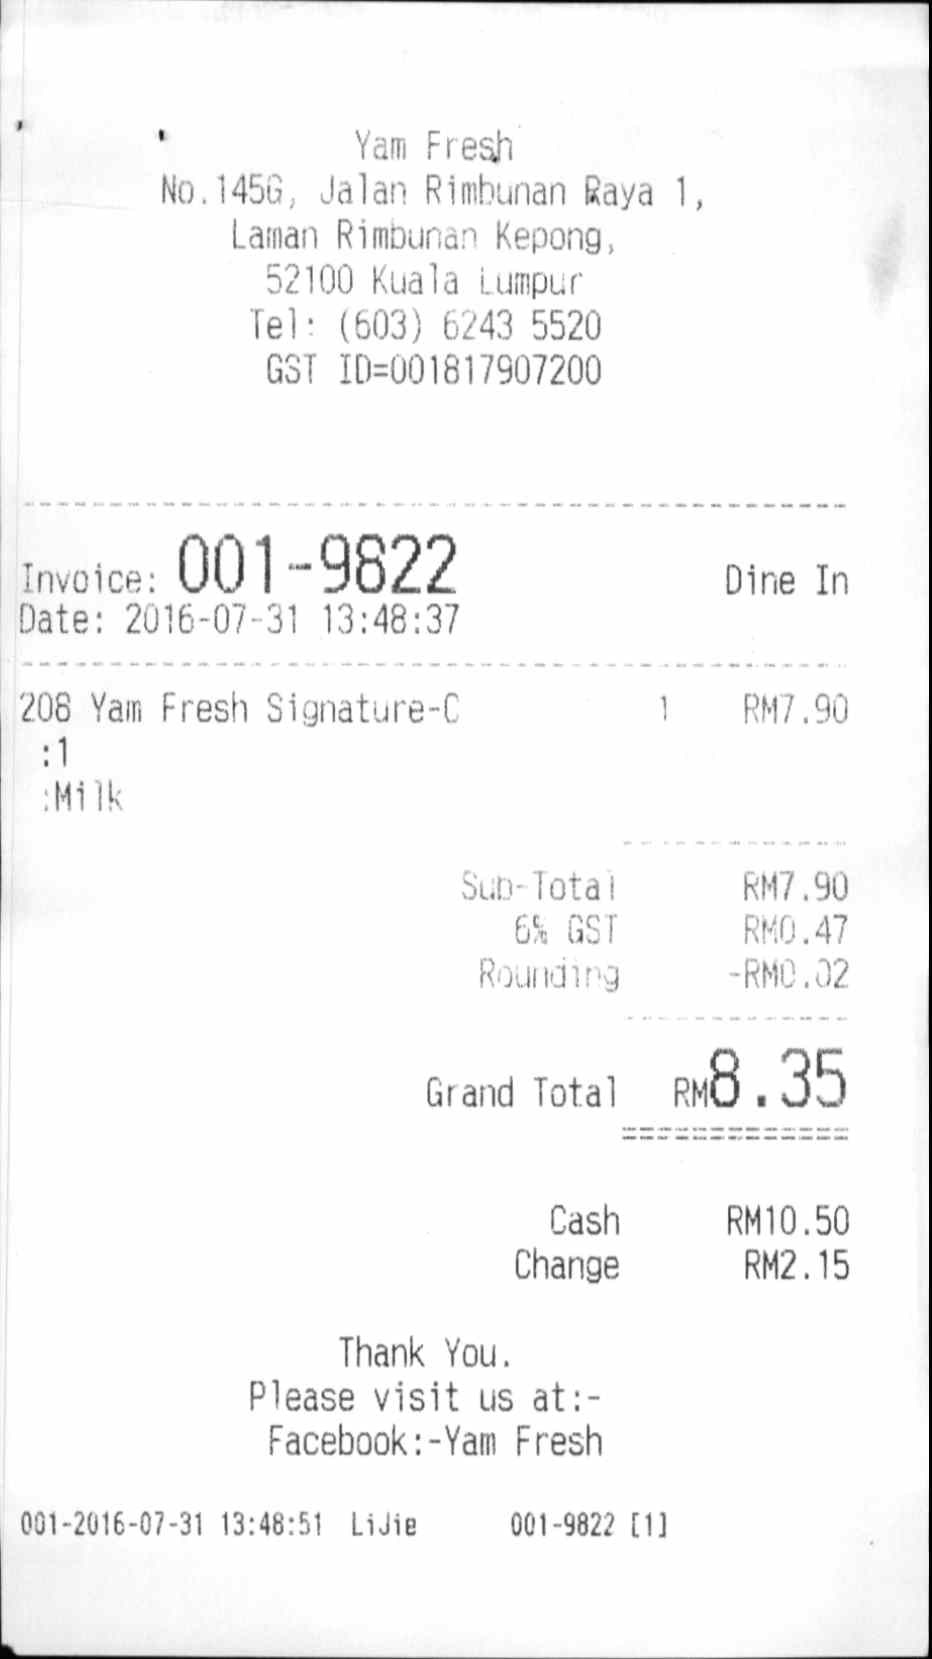
YAM FRESH
NO.145G, JALAN RIMBUNAN RAYA 1,
LAMAN RIMBUNAN KEPONG,
52100 KUALA LUMPUR
TEL: (603) 6243 5520
GST ID=001817907200
INVOICE: 001-9822
DATE: 2016-07-31 13:48:37
DINE IN
208 YAM FRESH SIGNATURE-C
:1
:MILK
1
RM7.90
SUB-TOTAL
6% GST
ROUNDING
RM7.90
RM0.47
-RM0.02
GRAND TOTAL
RM8.35
CASH
CHANGE
RM10.50
RM2.15
THANK YOU.
PLEASE VISIT US AT:-
FACEBOOK:-YAM FRESH
001-2016-07-31 13:48:51
LIJIE
001-9822 [1]